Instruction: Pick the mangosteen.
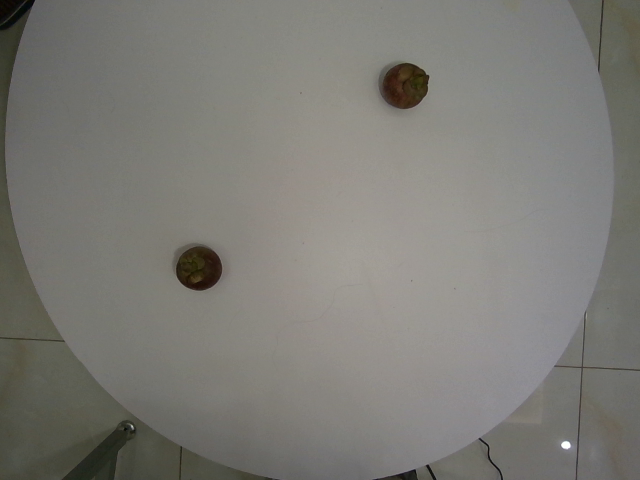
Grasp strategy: vertical